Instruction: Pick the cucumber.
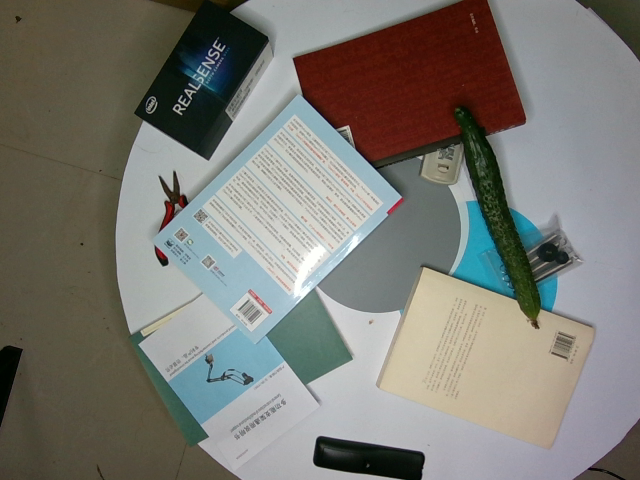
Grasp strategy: vertical